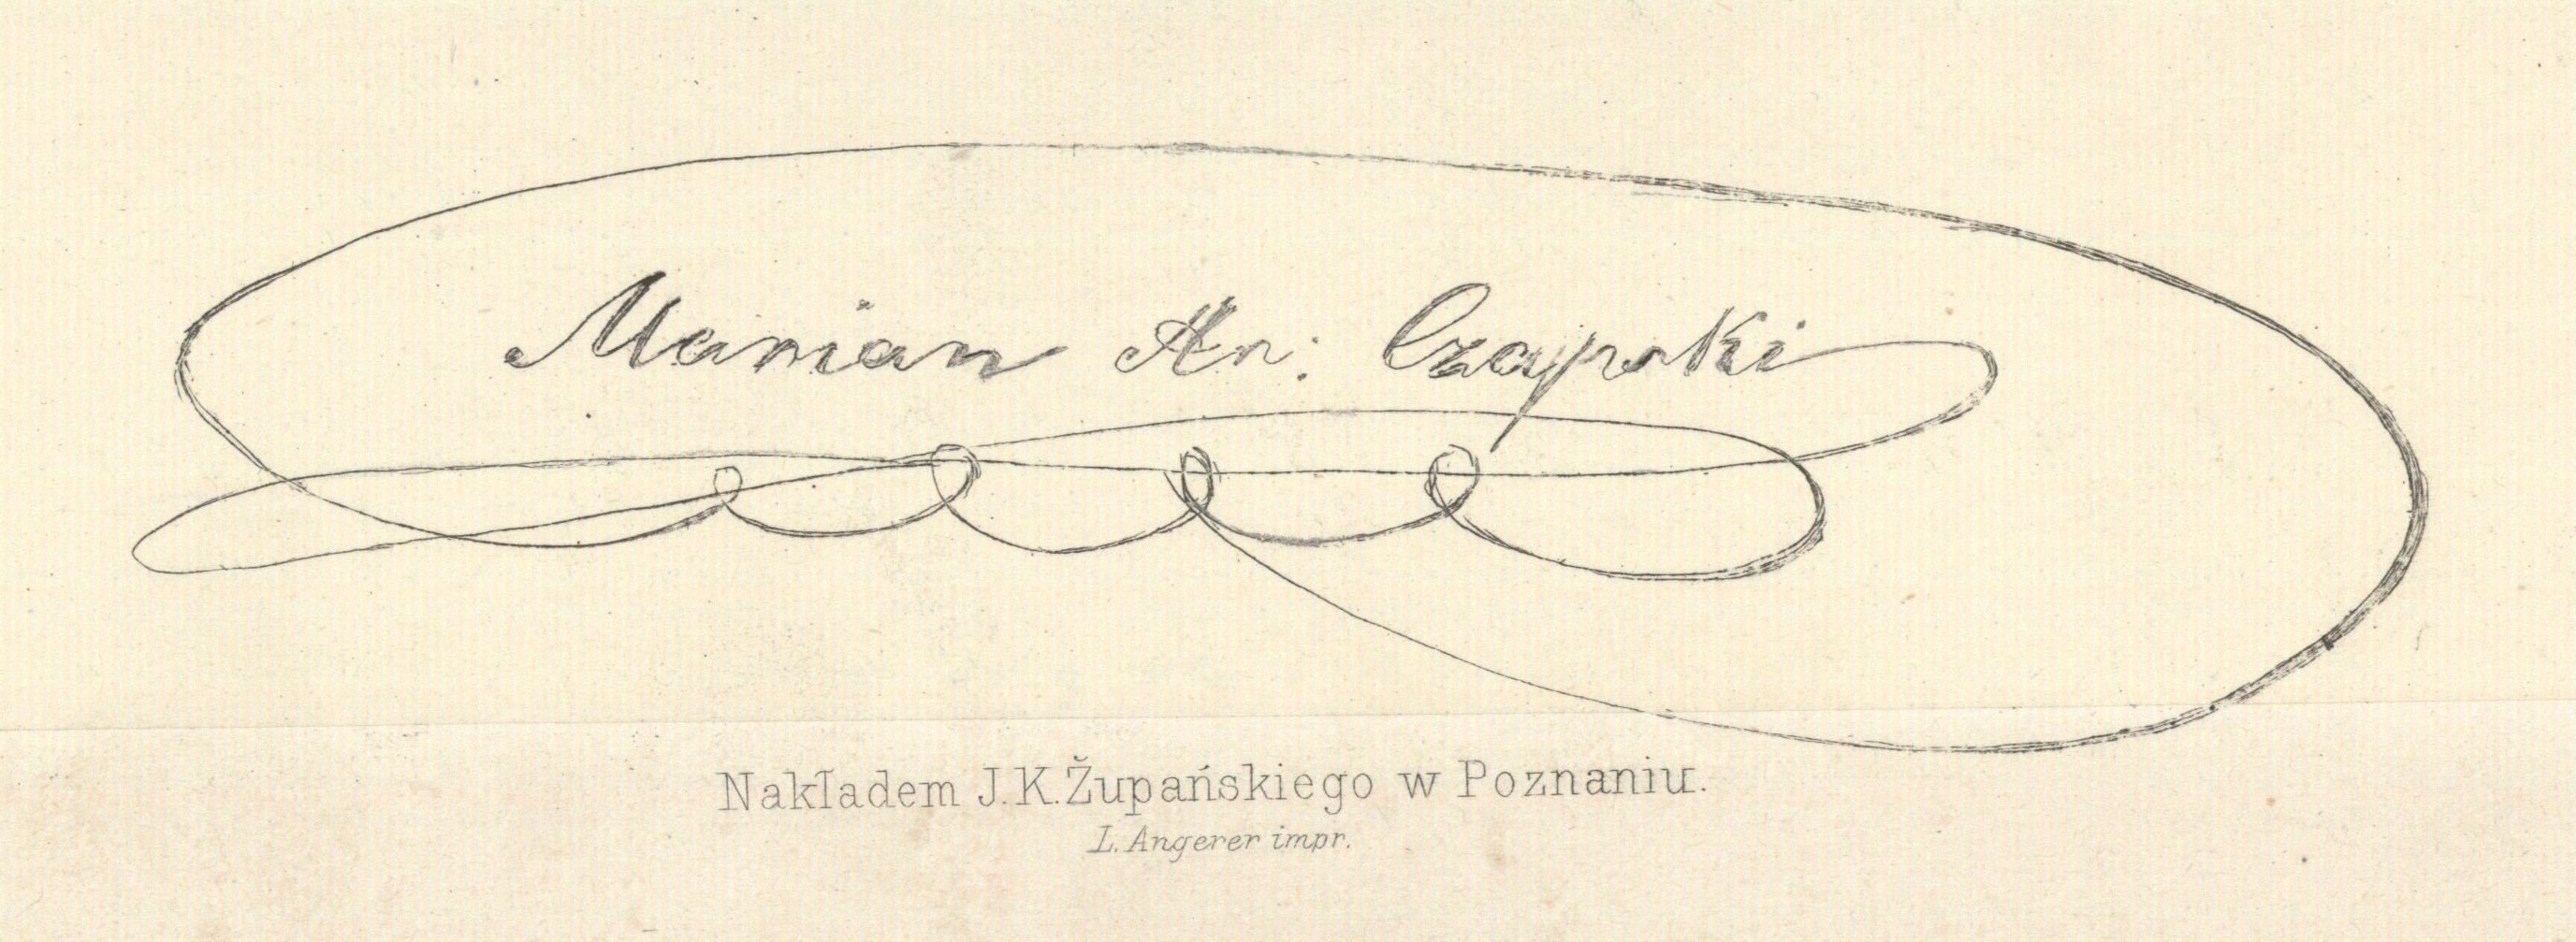
Signature of: marian hutten czapski